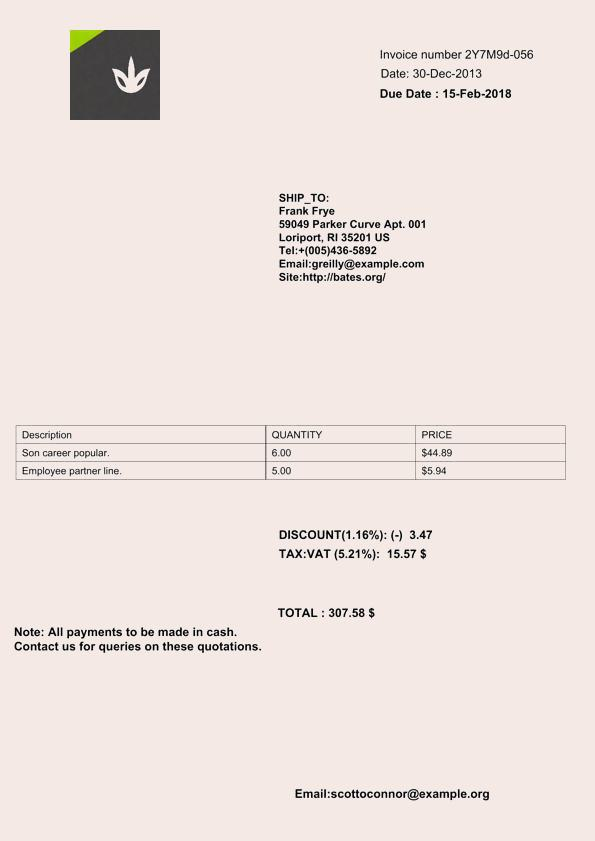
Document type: Invoice